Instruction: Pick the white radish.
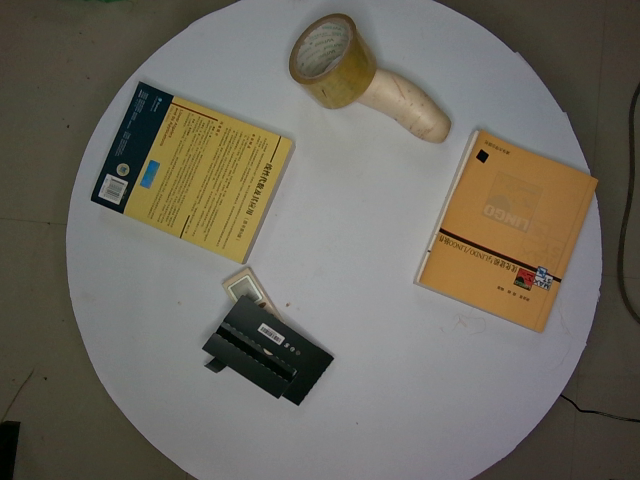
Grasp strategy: vertical